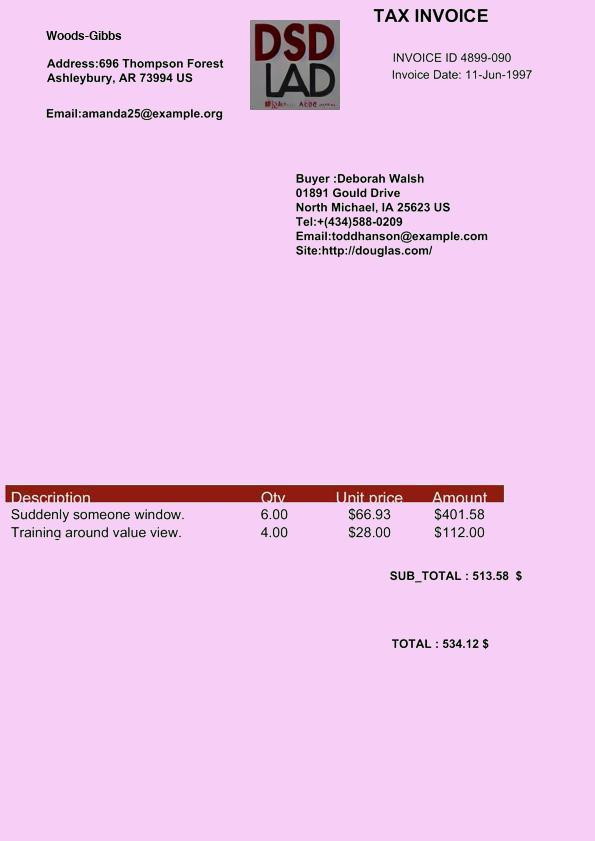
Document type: Invoice